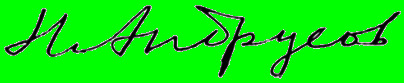
Signature of: nicolai ivanovich andrusov